Question: What is the name of the tenant mentioned in the document?
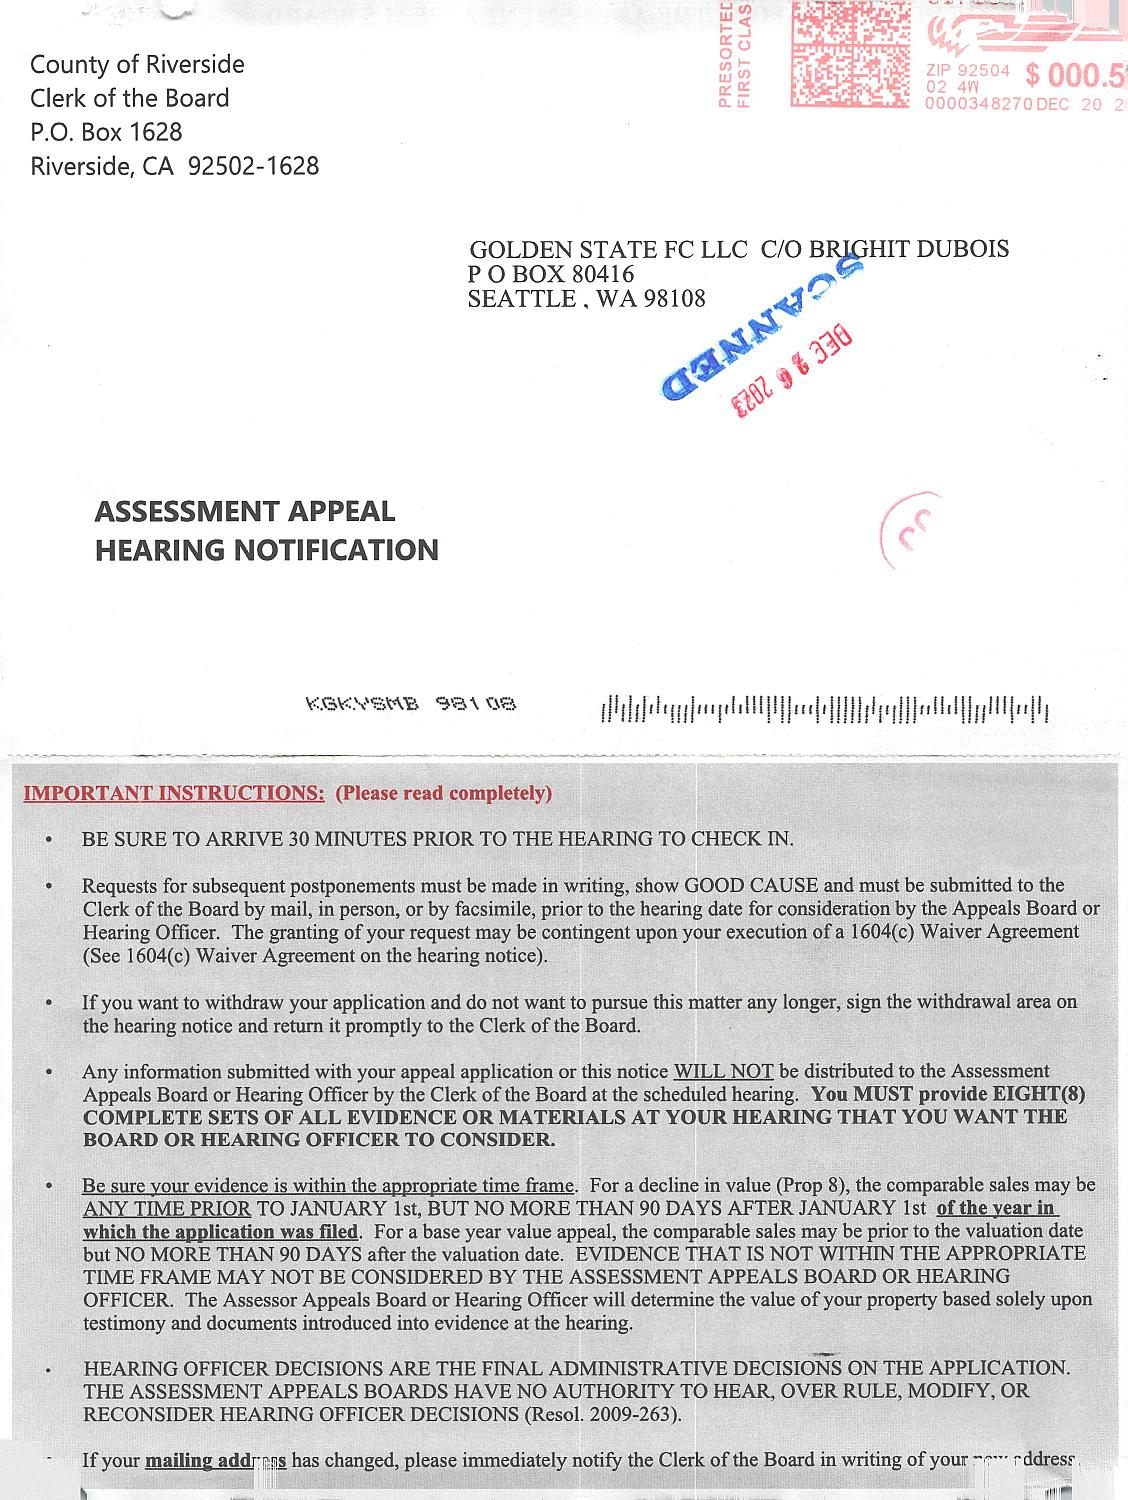
Answer: "GOLDEN STATE FC LLC C/O BRIGHT DUBOIS"